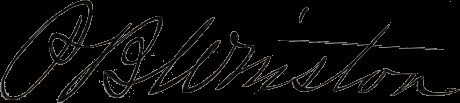
Signature of: phillip b winston